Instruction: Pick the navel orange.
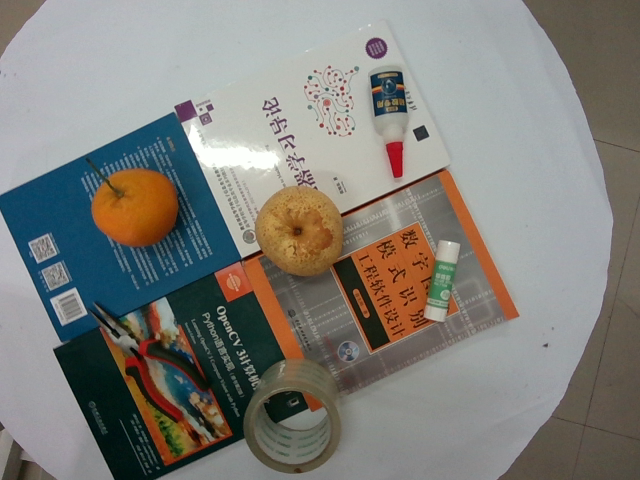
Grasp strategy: vertical